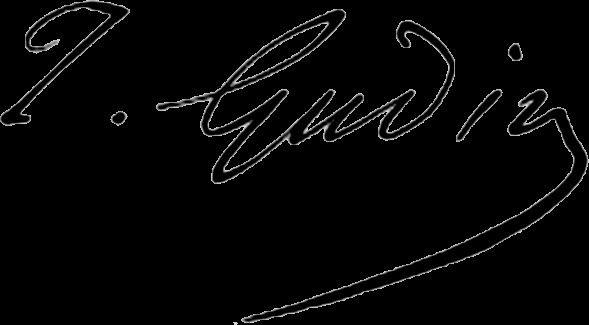
Signature of: théodore gudin